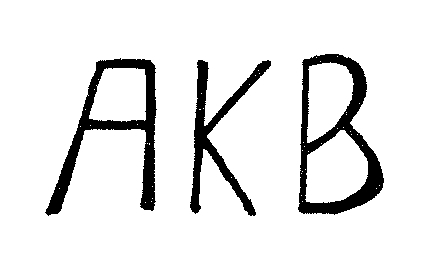
Signature of: alexander kellock brown